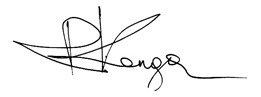
Signature of: roma kenga